Question: What is the main concern?
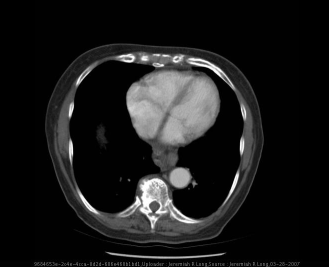
Answer: The findings suggest Frontal and lateral chest radiographs demonstrate no acute cardiopulmonary disease (clear lungs) as well as senescent change within the aorta and spine.  Additionally a soft tissue density mass is present within the middle mediastinum with an internal air fluid level behind the heart disrupting the azygoesophageal edge.

Axial CT images with oral and intravenous contrast material demonstrate a sliding hiatal hernia with the gastroesophageal junction and a portion of the proximal stomach superior to the diaphragm.  An MPR obliqued image further demonstrates this superior migration of the gastroesophageal junction into the thorax.. Axial CT images with oral and intravenous contrast material demonstrate a sliding hiatal hernia with the gastroesophageal junction and a portion of the proximal stomach superior to the diaphragm.  An MPR obliqued image further demonstrates this superior migration of the gastroesophageal junction into the thorax.. The patient might have a history of 74 year old female with dyspnea on exertion..